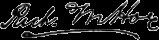
Signature of: richard march hoe